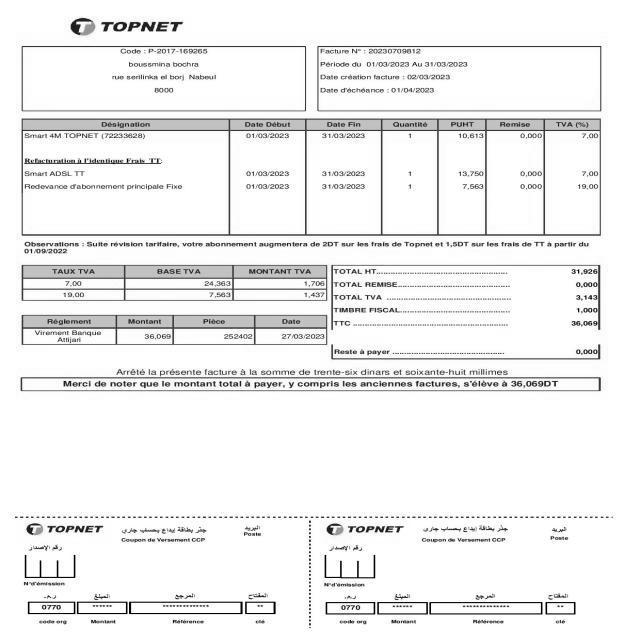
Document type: Invoice